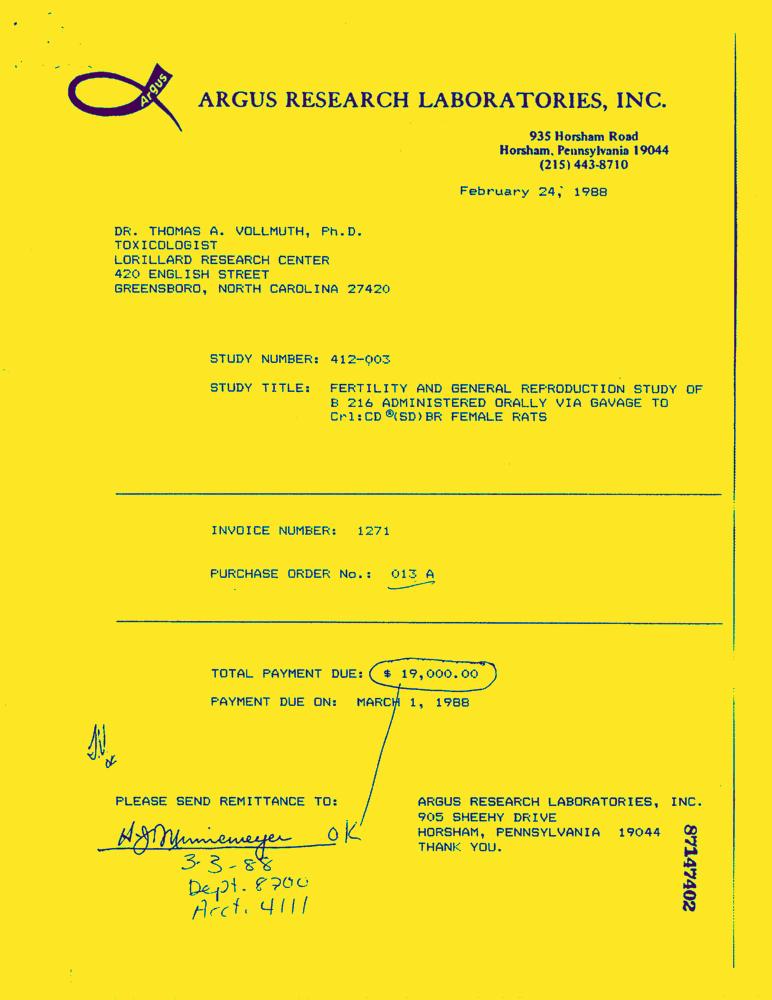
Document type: Invoice-Doc